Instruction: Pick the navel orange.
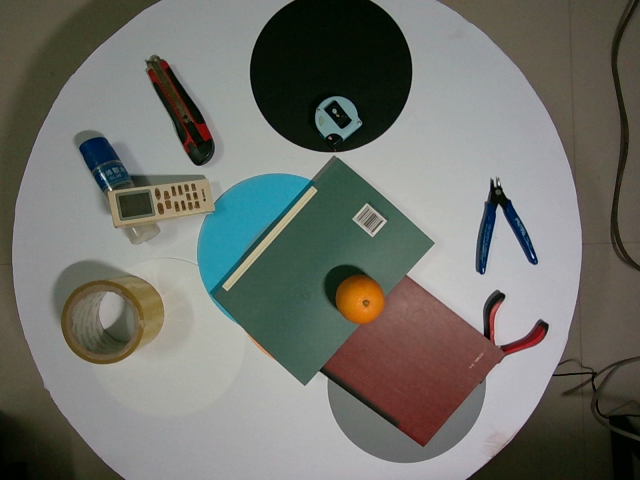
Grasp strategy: vertical